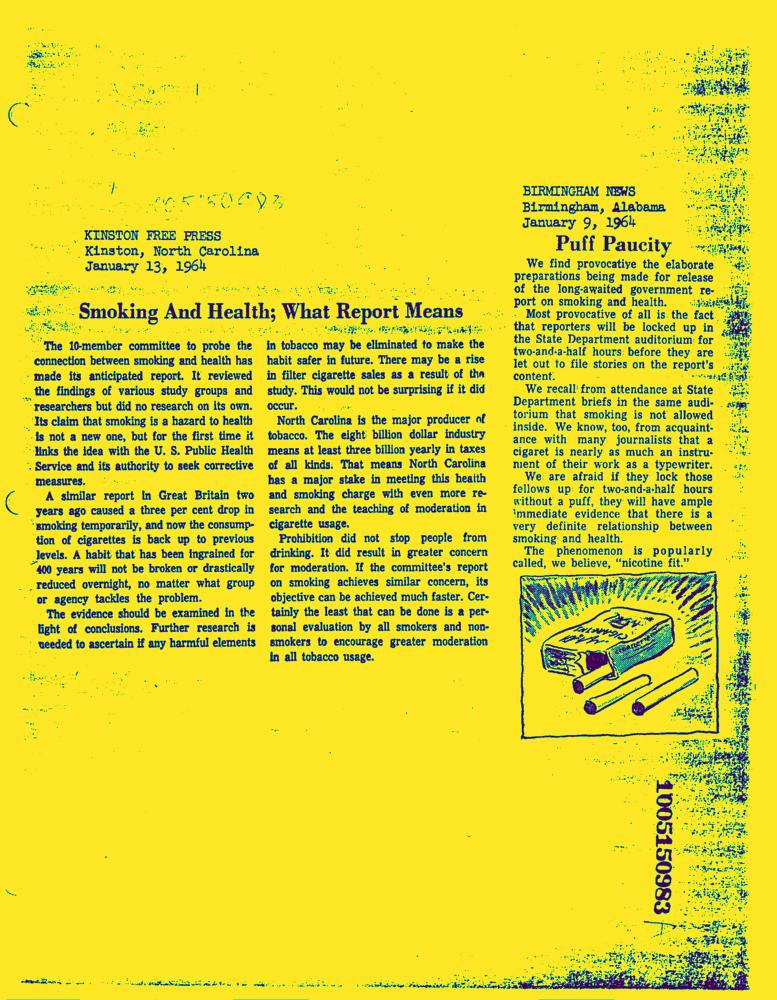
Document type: News-Article